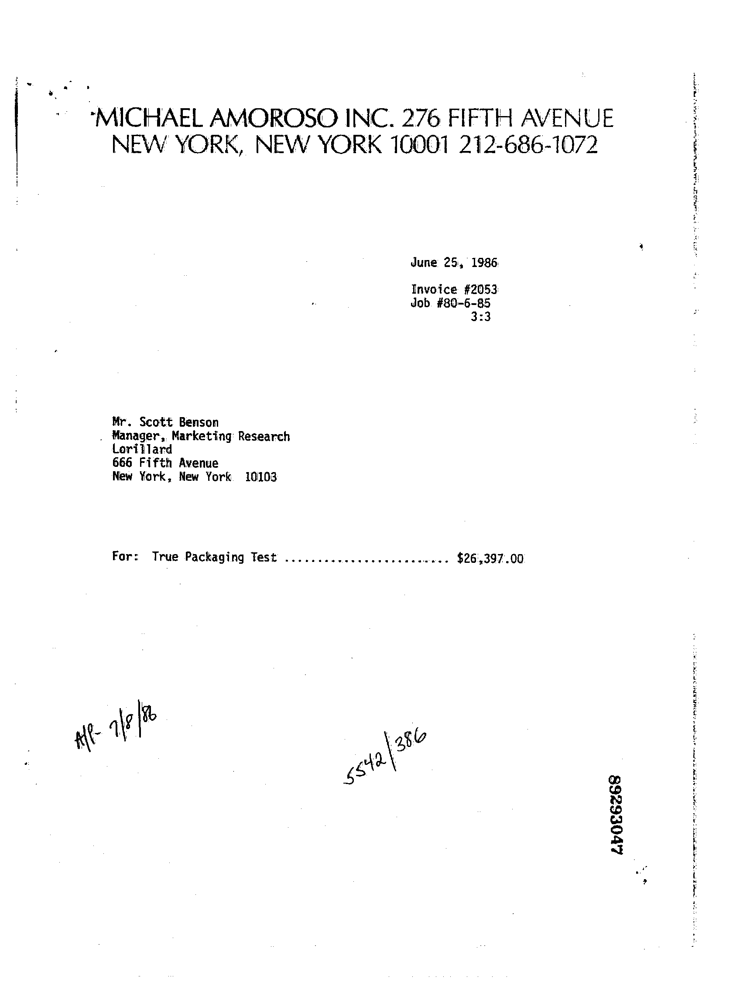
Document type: Invoice